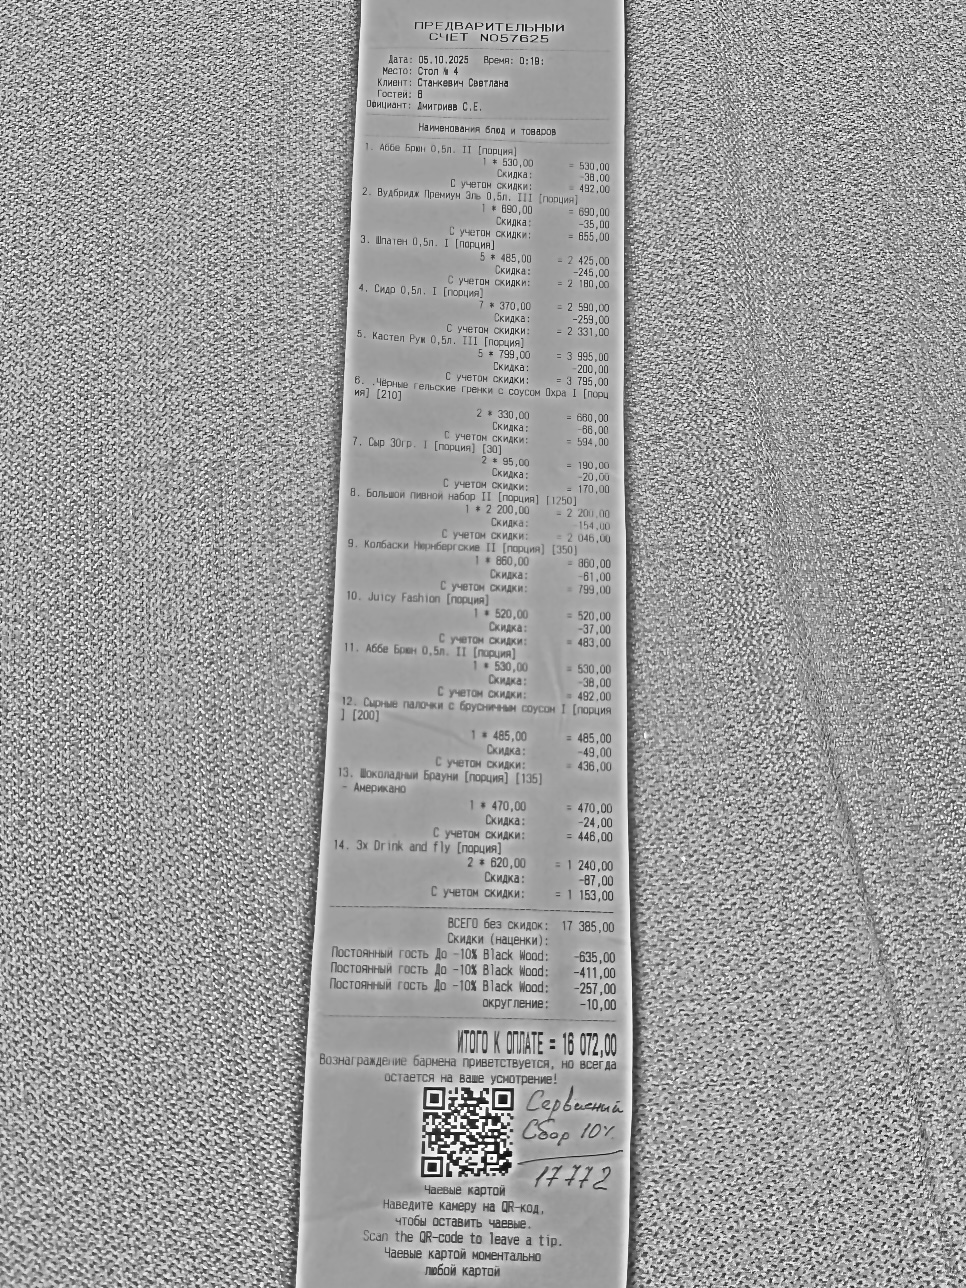
Продавец: не указано
ИНН: не указано
Дата: 05.10.2025
Товары: Аббе Брюн 0,5л. II [порция]; Вудбридж Премиум Эль 0,5л. III [порция]; Шпатен 0,5л. I [порция]; Сидр 0,5л. I [порция]; Кастел Руж 0,5л. III [порция]; Черные гельские гренки с соусом Охра I [порция] [210]; Сыр 30гр. I [порция] [30]; Большой пивной набор II [порция] [1250]; Колбаски Нюрнбергские II [порция] [350]; Juicy Fashion [порция]; Аббе Брюн 0,5л. II [порция]; Сырные палочки с брусничным соусом I [порция] [200]; Шоколадный Брауни [порция] [135]; 3x Drink and Fly [порция]
Количество: 1; 1; 5; 7; 1; 2; 2; 1; 1; 1; 1; 1; 1; 2
Цена: 530.00; 690.00; 485.00; 370.00; 799.00; 330.00; 95.00; 2200.00; 860.00; 520.00; 530.00; 485.00; 470.00; 620.00
Сумма: 492.00; 655.00; 2180.00; 2331.00; 3795.00; 594.00; 170.00; 2046.00; 799.00; 483.00; 492.00; 436.00; 446.00; 1153.00
Итого: 16072.00